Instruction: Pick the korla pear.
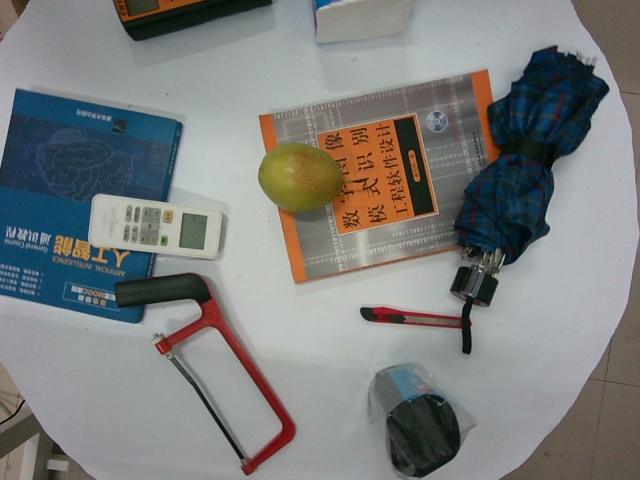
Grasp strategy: vertical